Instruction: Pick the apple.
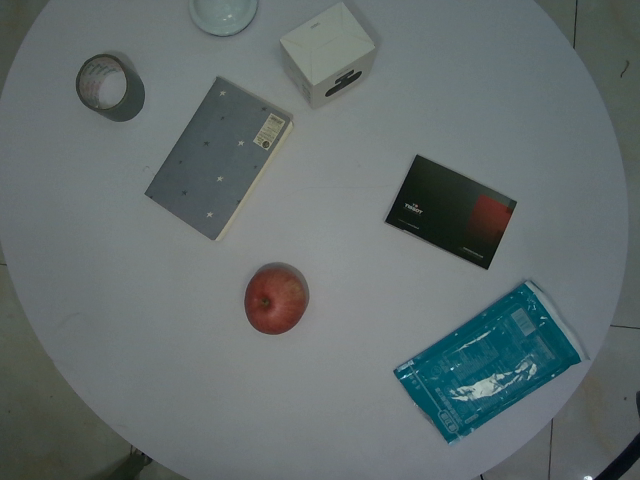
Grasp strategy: vertical